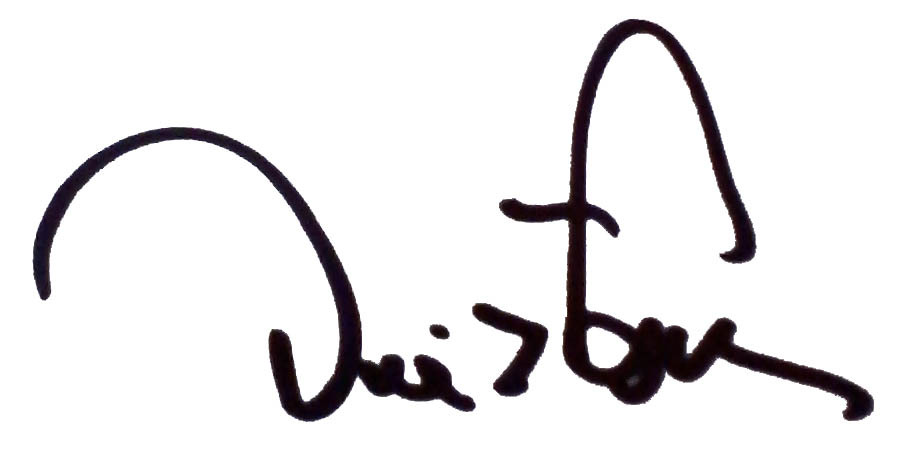
Signature of: david fonseca